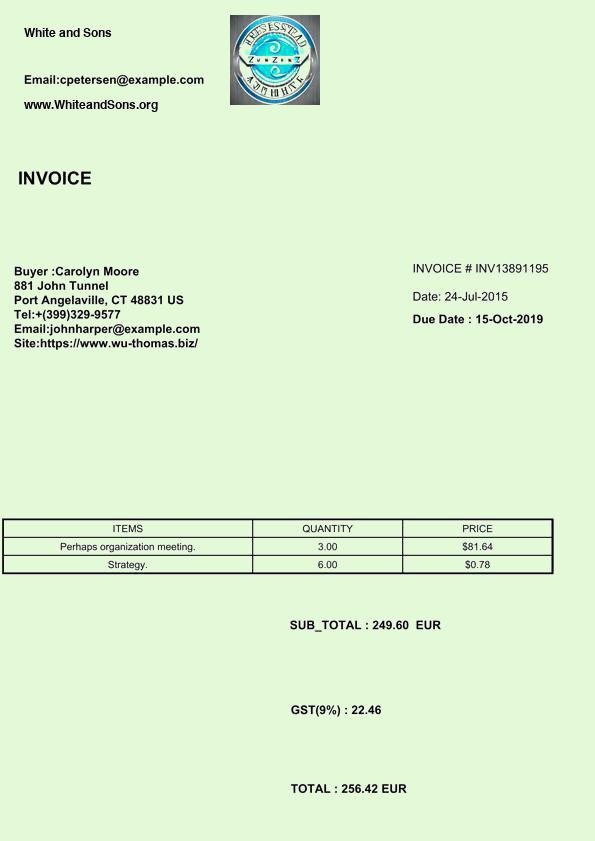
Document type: Invoice